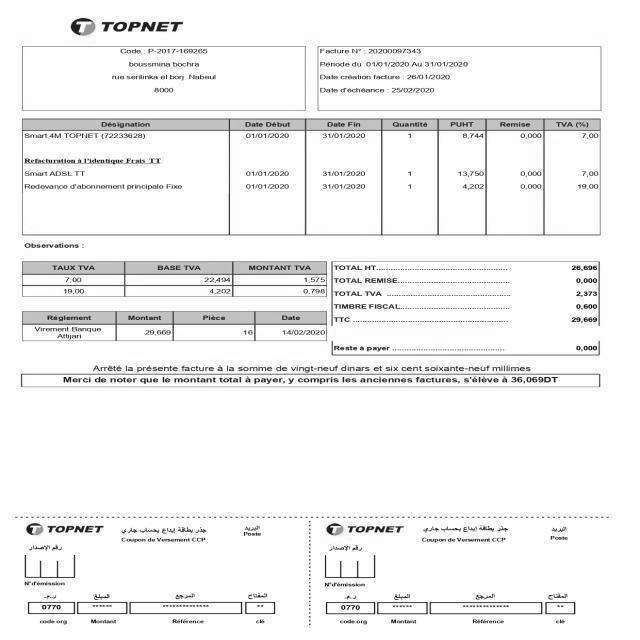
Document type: Invoice